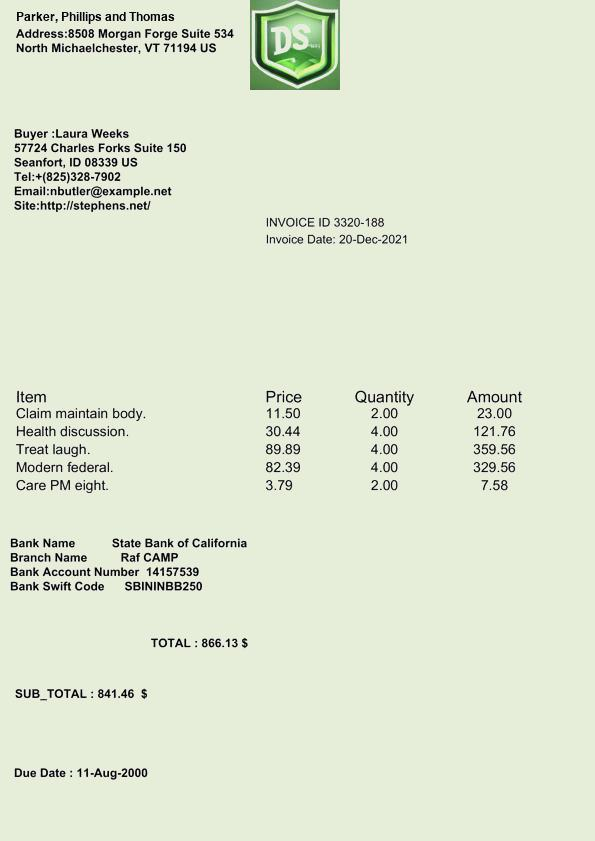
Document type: Invoice